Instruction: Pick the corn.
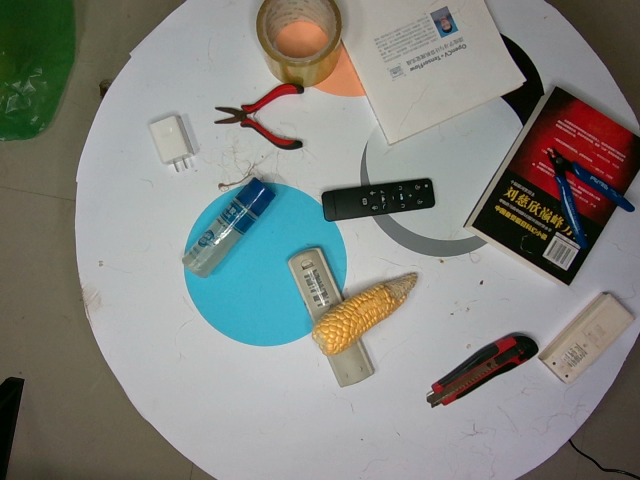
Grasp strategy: vertical